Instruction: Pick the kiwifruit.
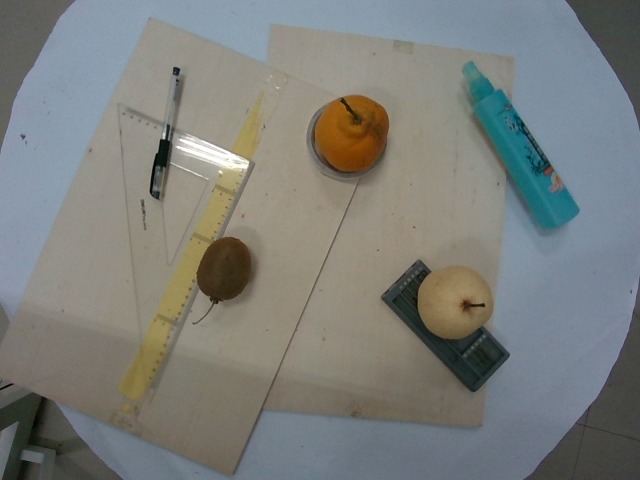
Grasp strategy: vertical